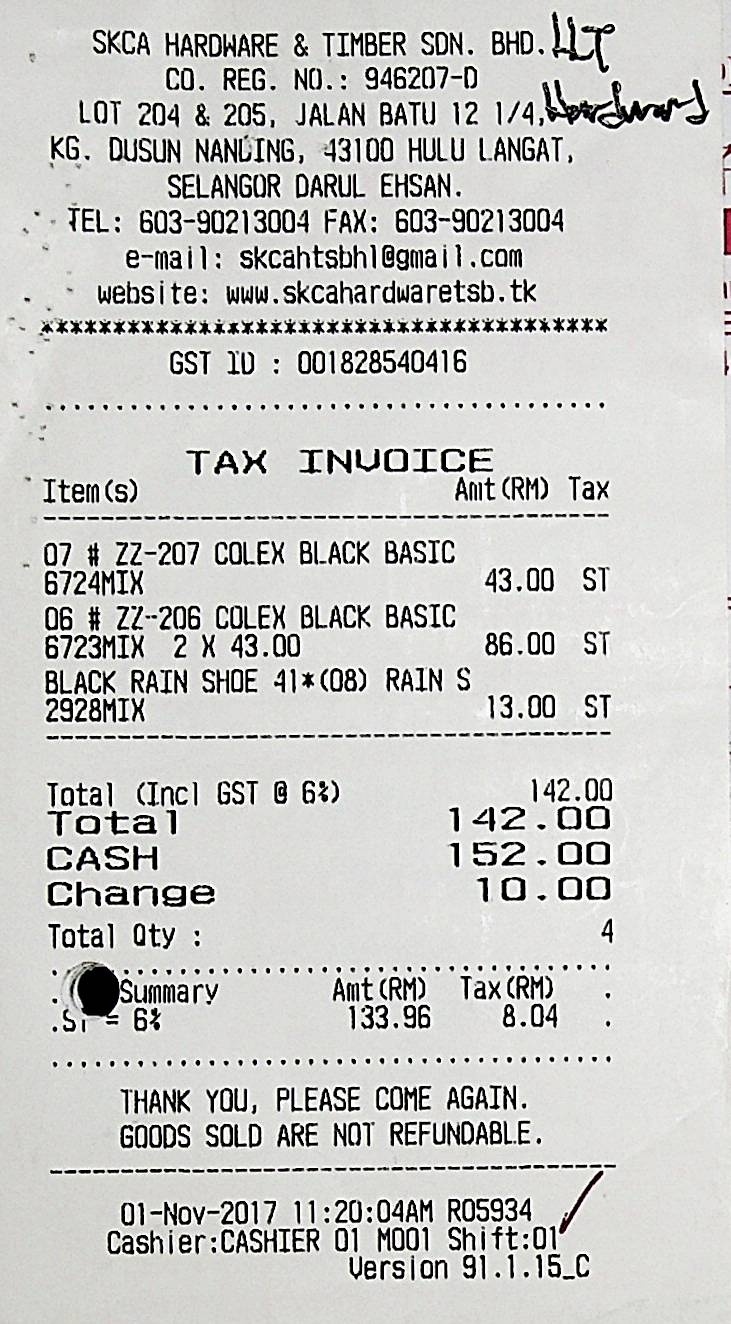
SKCA HARDWARE & TIMBER SDN. BHD.
CO. REG. NO.: 946207-D
LOT 204 & 205, JALAN BATU 12 1/4,
KG. DUSUN NANDING, 43100 HULU LANGAT,
SELANGOR DARUL EHSAN.
TEL: 603-90213004 FAX: 603-90213004
E-MAIL: SKCAHTSBHL@GMAIL.COM
WEBSITE: WWW.SKCAHARDWARETSB.TK
2 X 43.00
GST ID : 001828540416
TAX INVOICE
ITEM(S)
AMT(RM)
TAX
07 # ZZ-207 COLEX BLACK BASIC
6724MIX
43.00
ST
06 # ZZ-206 COLEX BLACK BASIC
6723MIX
86.00
ST
BLACK RAIN SHOE 41*(08) RAIN S
2928MIX
13.00
ST
TOTAL (INCL GST @ 6%)
142.00
TOTAL
142.00
CASH
152.00
CHANGE
10.00
TOTAL QTY :
4
SUMMARY
AMT(RM)
TAX(RM)
ST = 6%
133.96
8.04
THANK YOU, PLEASE COME AGAIN.
GOODS SOLD ARE NOT REFUNDABLE.
01-NOV-2017 11:20:04AM R05934
CASHIER:CASHIER 01 M001 SHIFT:01
VERSION 91.1.15_C